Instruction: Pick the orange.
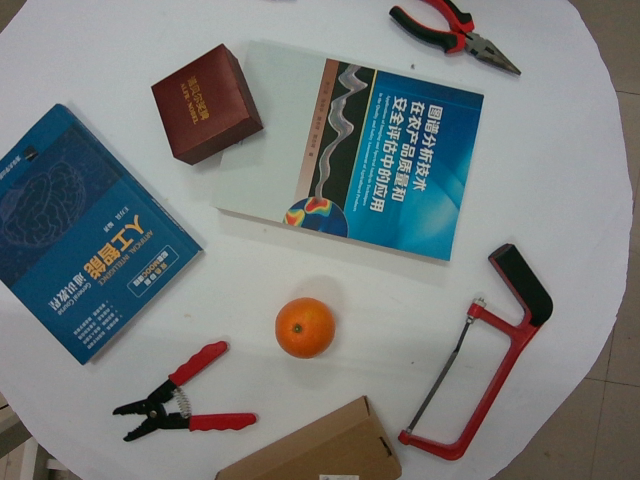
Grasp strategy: vertical